Question: How is the history relevant to the case?
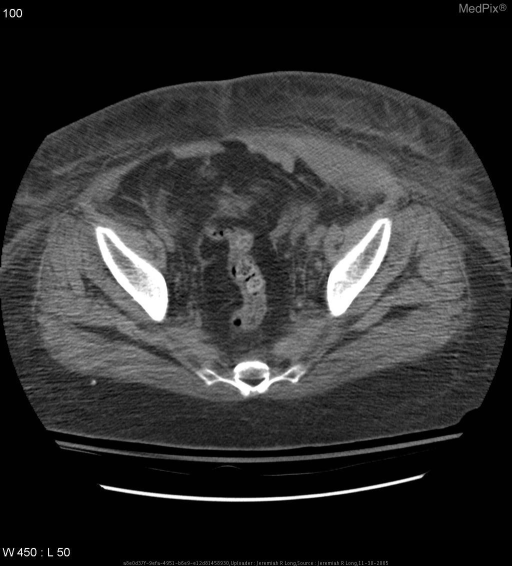
Answer: The patient's history of 56 year old female patient in the intensive care unit found to have a sudden drop in her hemoglobin and hematocrit following the recent initiation of anticoagulation therapy for a pulmonary embolus. is key in understanding the case.